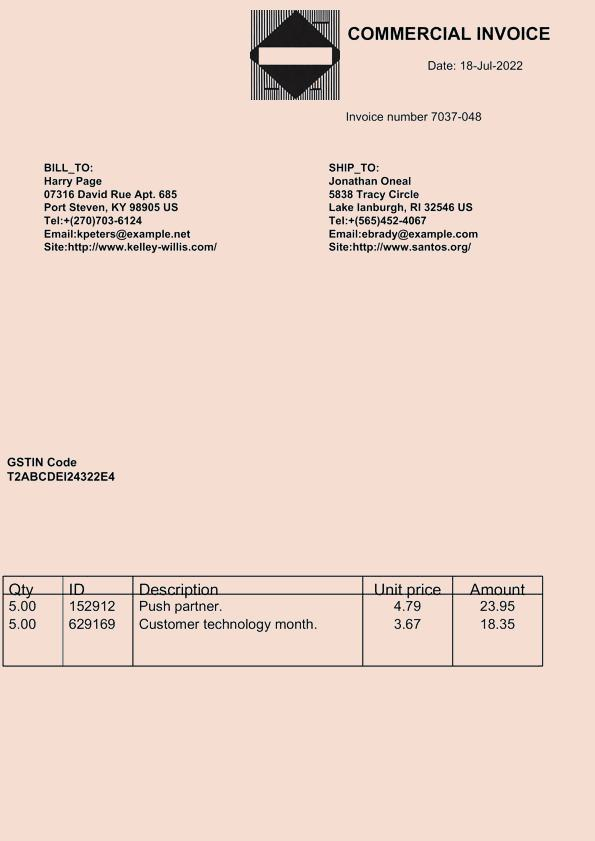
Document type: Invoice